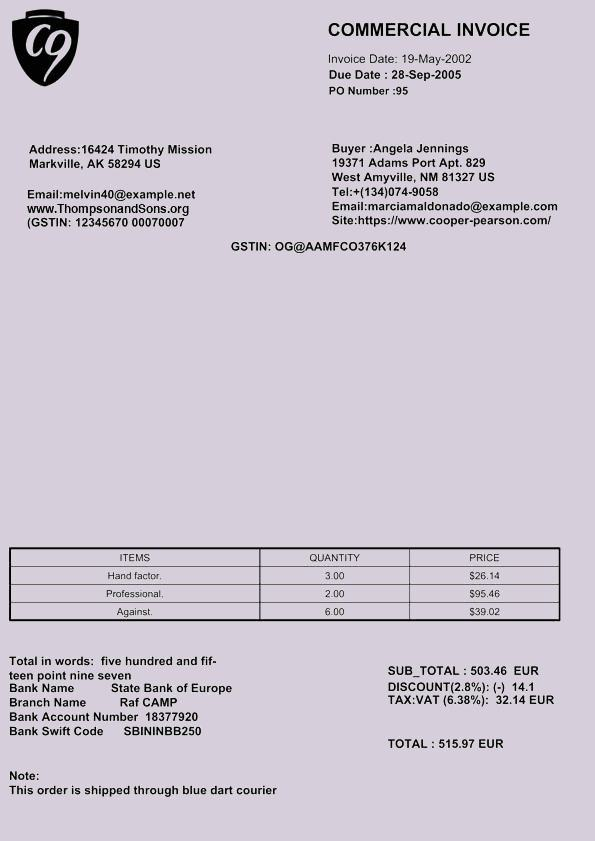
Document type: Invoice